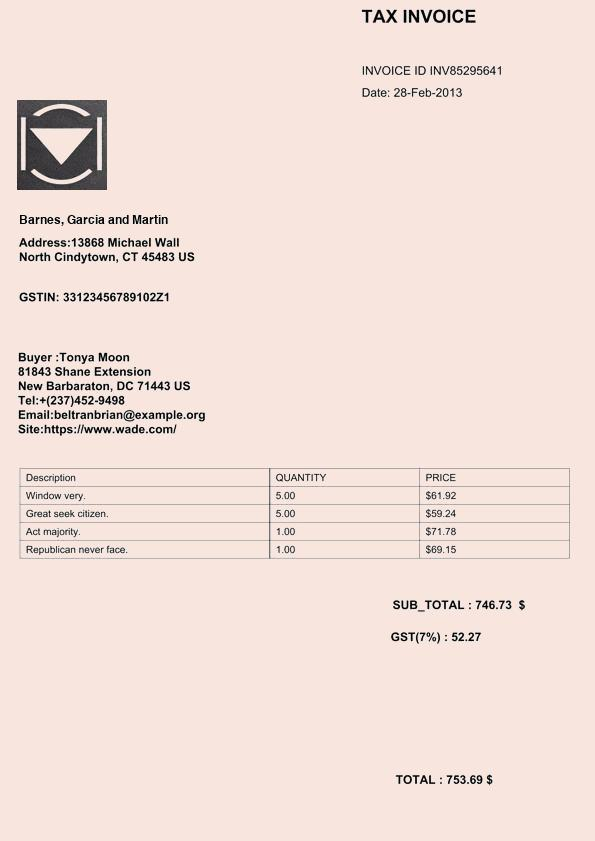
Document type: Invoice